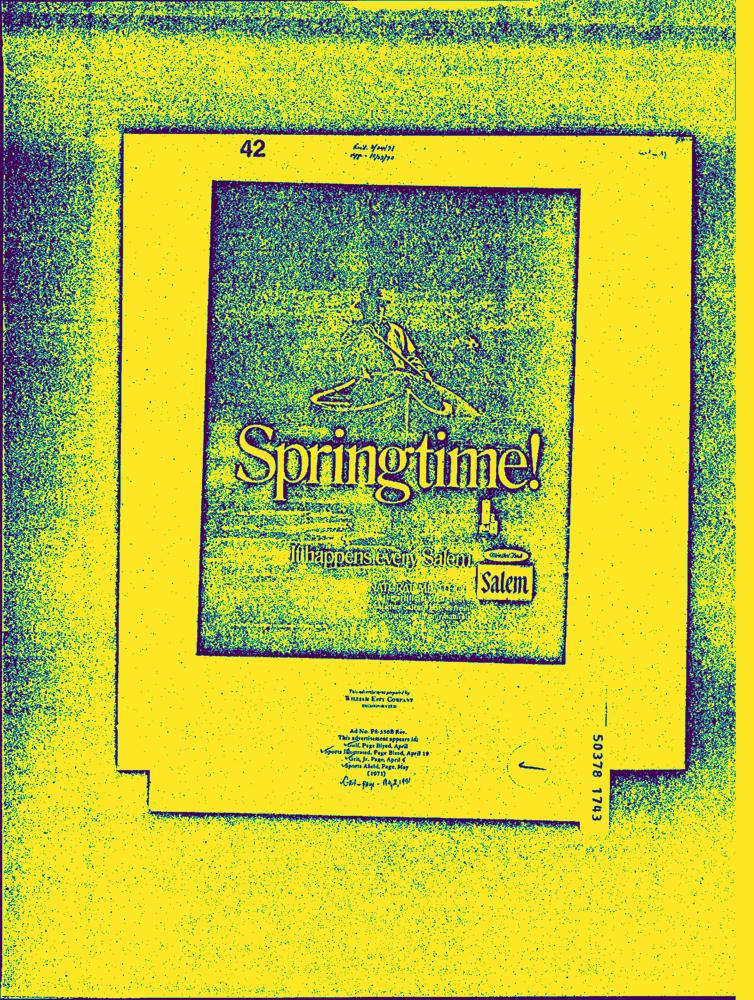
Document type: AD